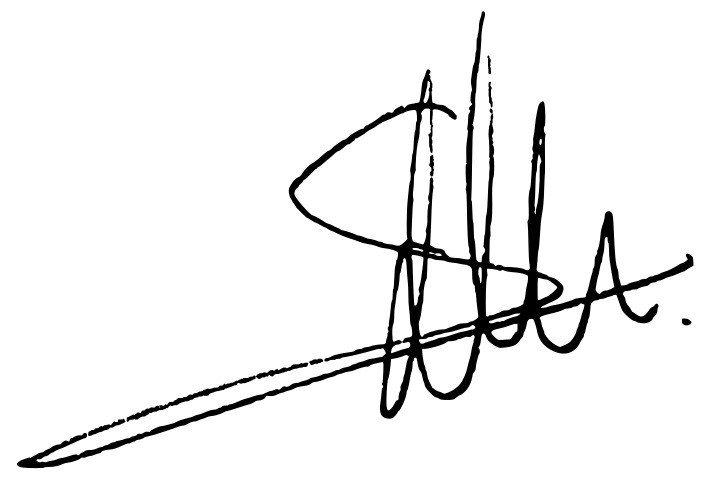
Signature of: salvador illa roca